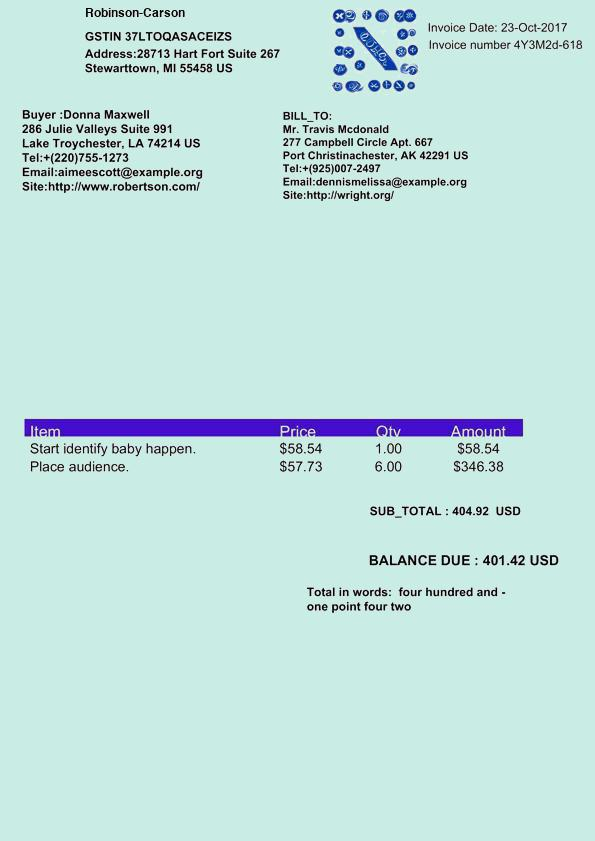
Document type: Invoice